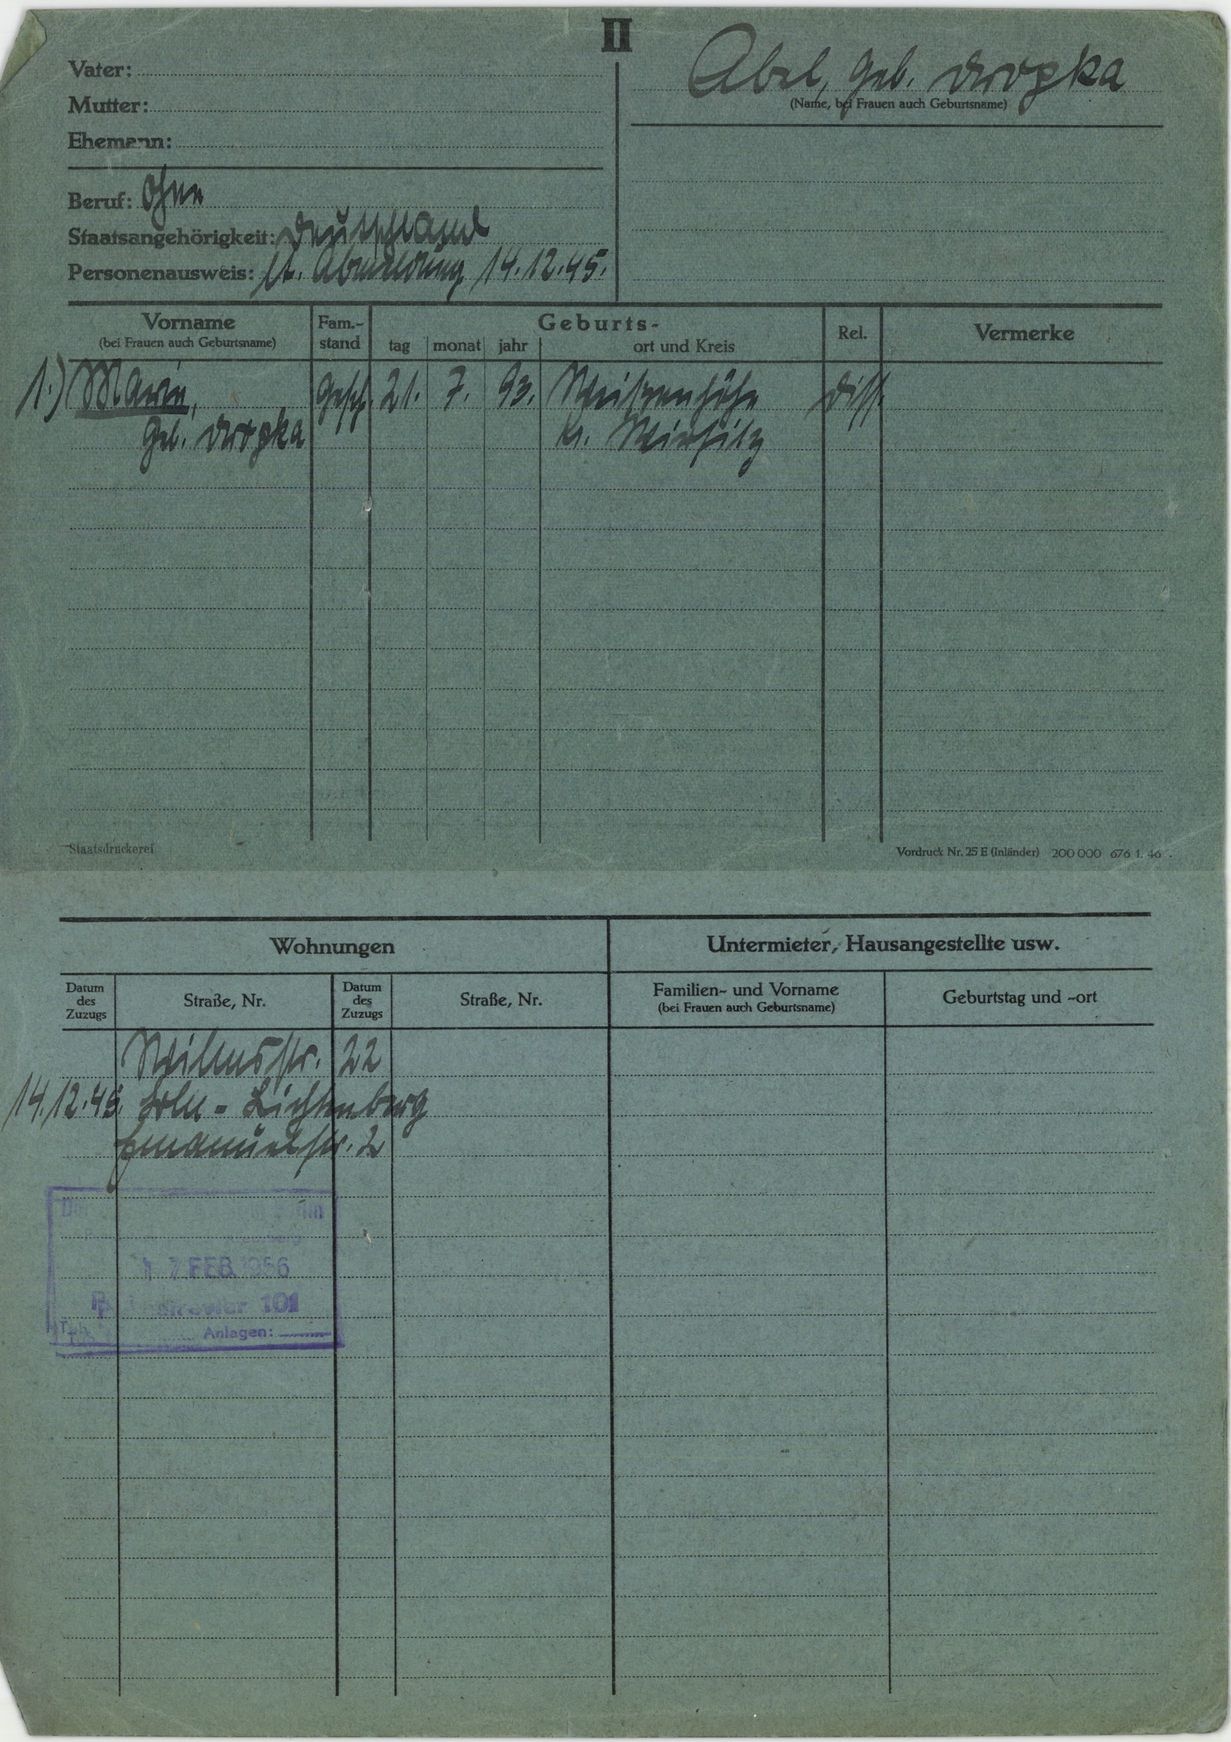
Abel, geb. Dropka